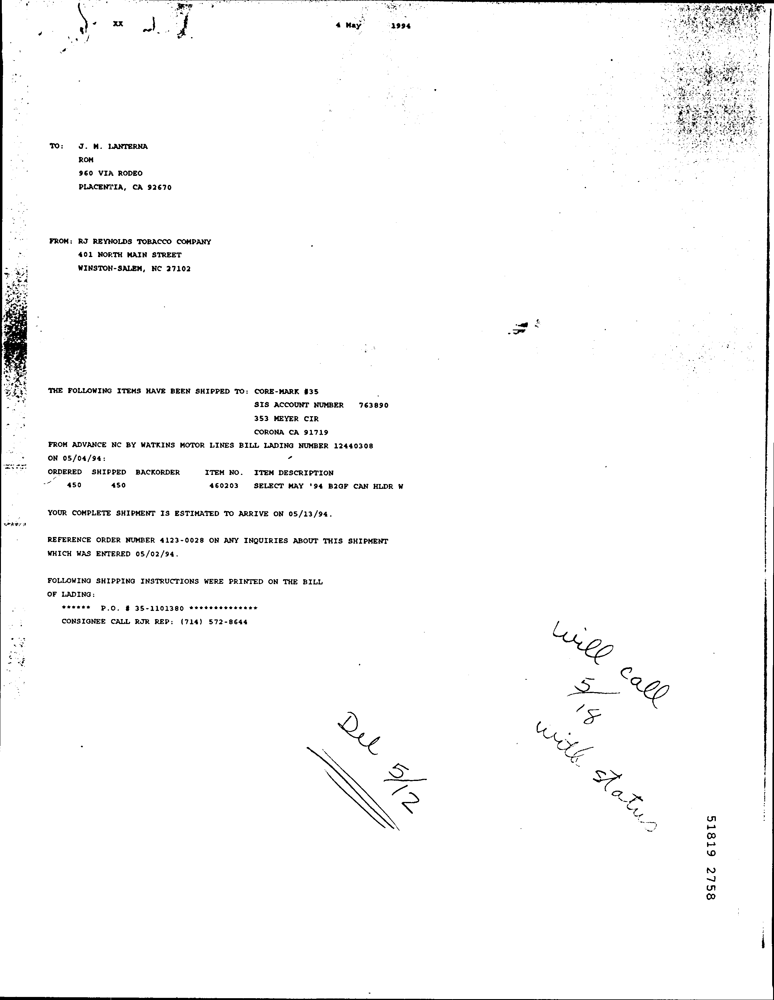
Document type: Invoice